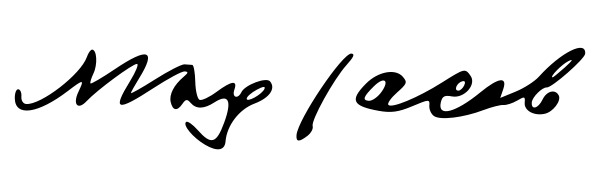
Signature of: max jacob